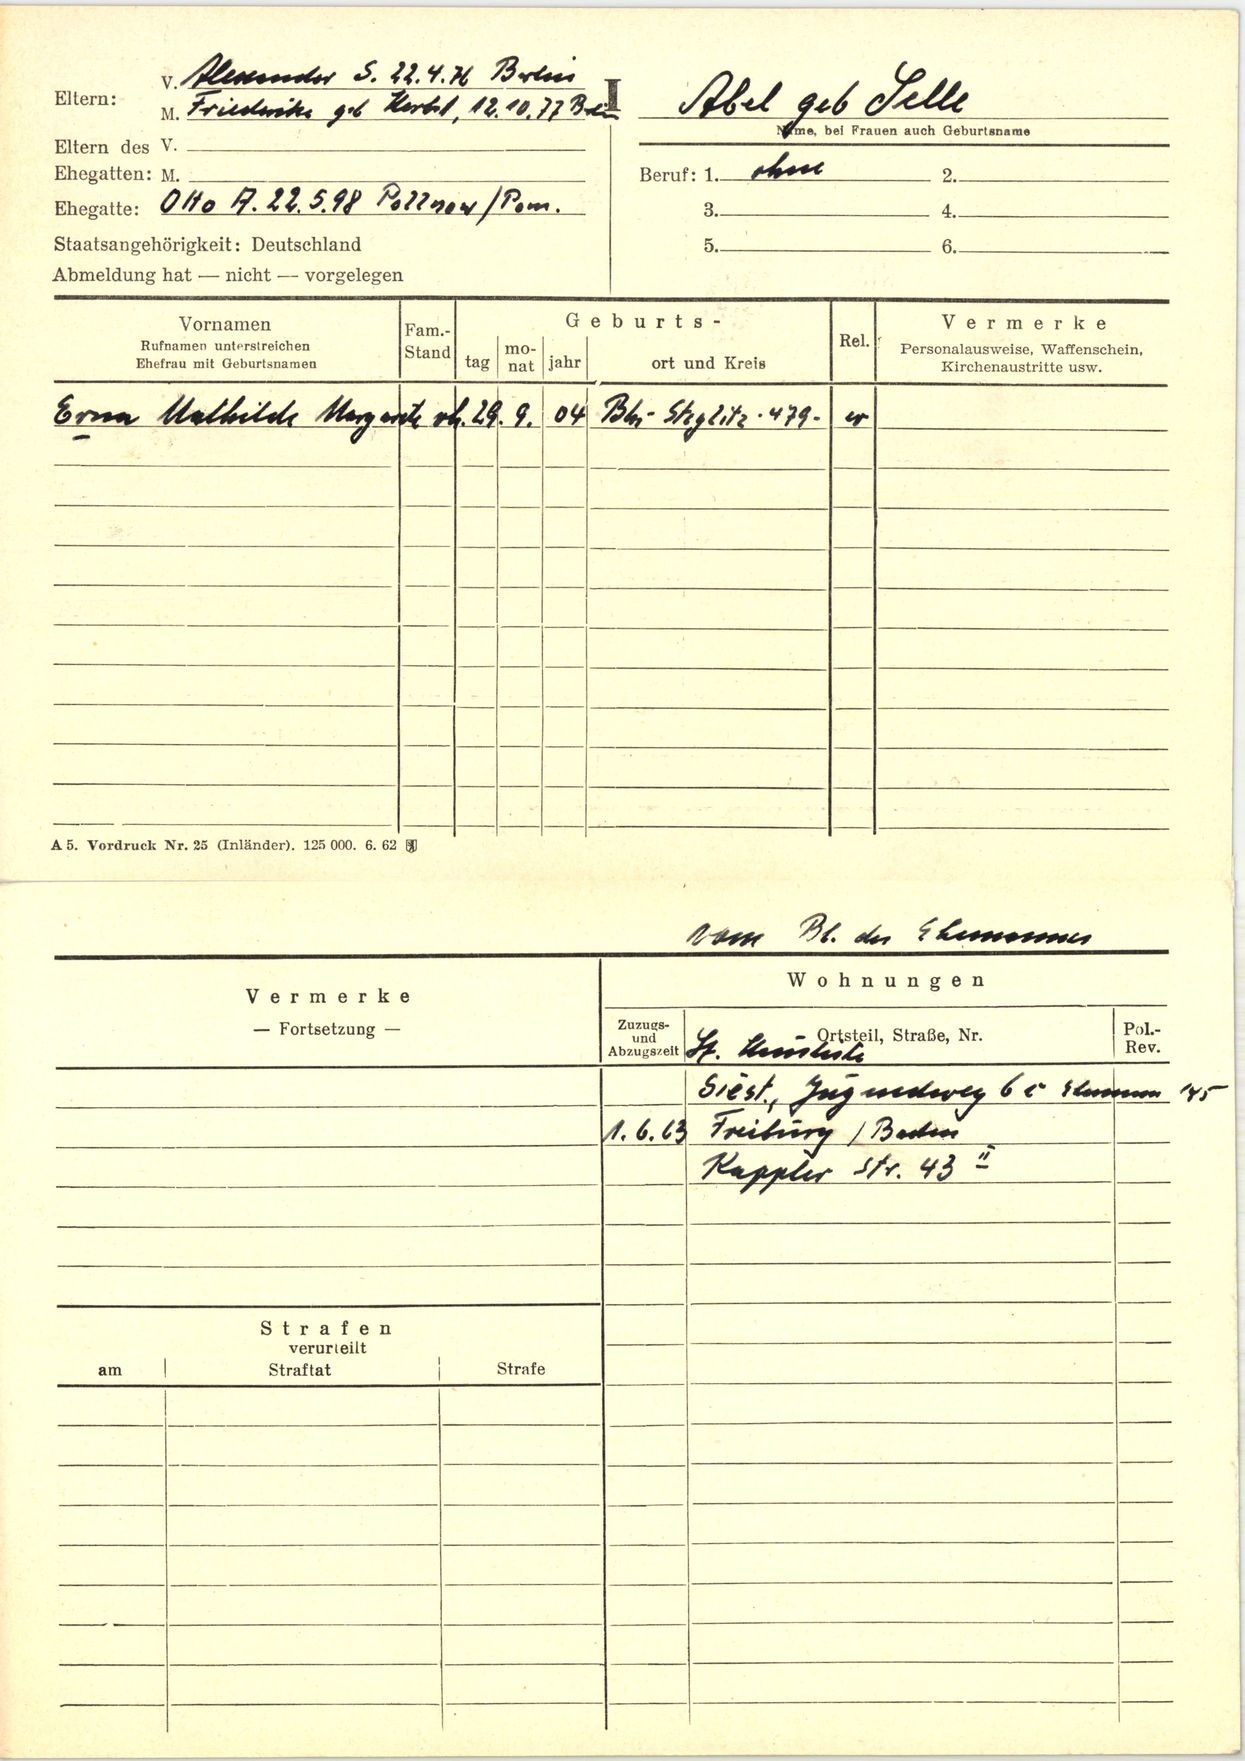
Abel geb Selle